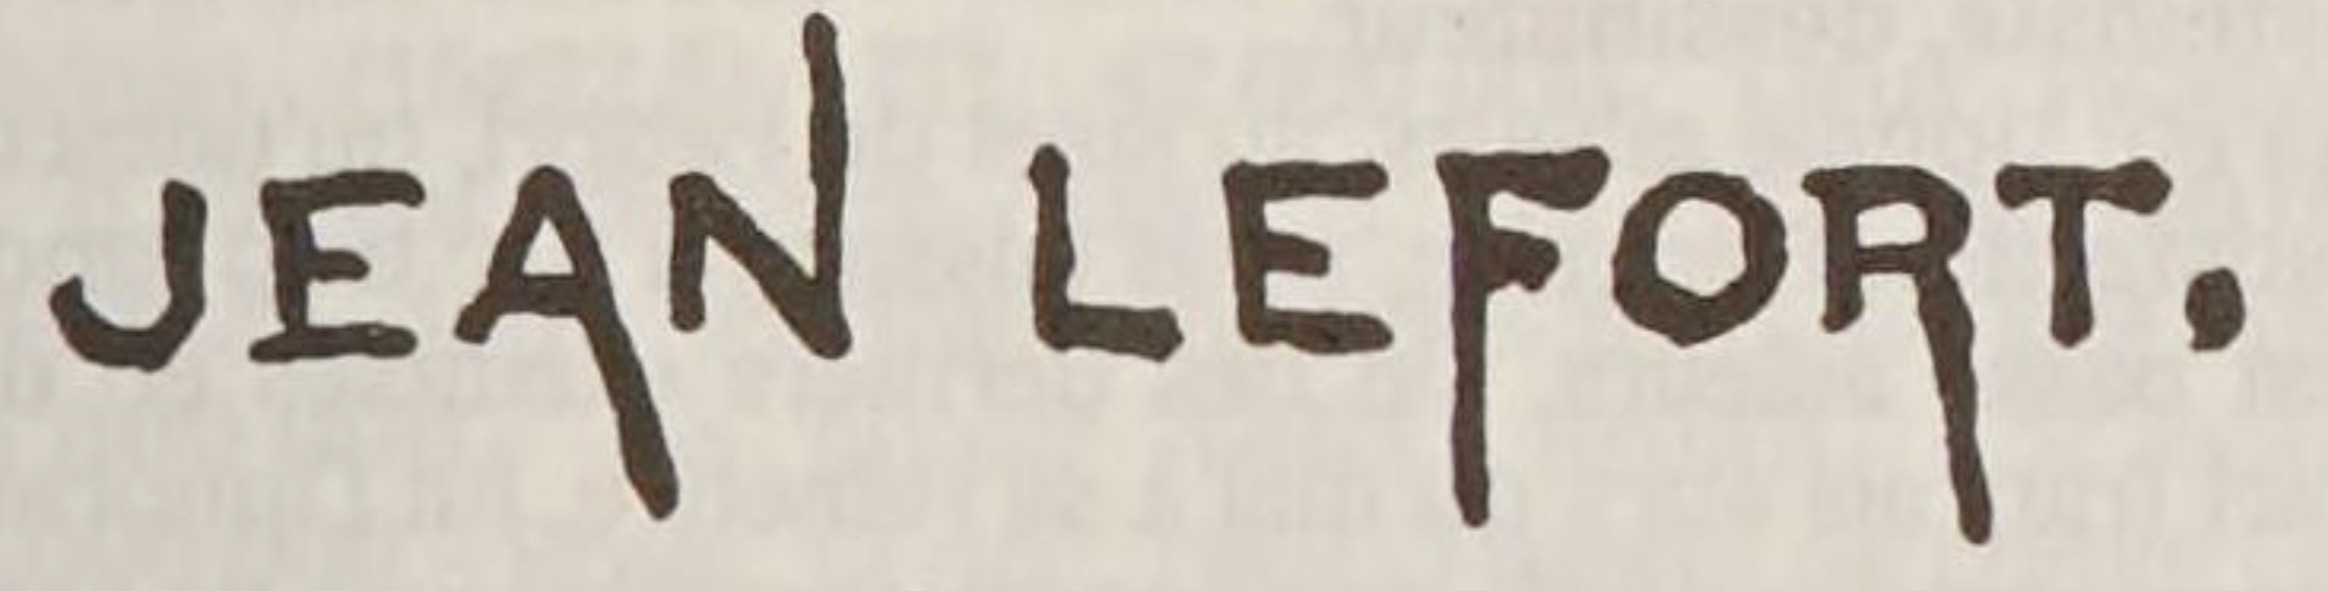
Signature of: jean louis lefort